Question: What could the diagnosis suggest?
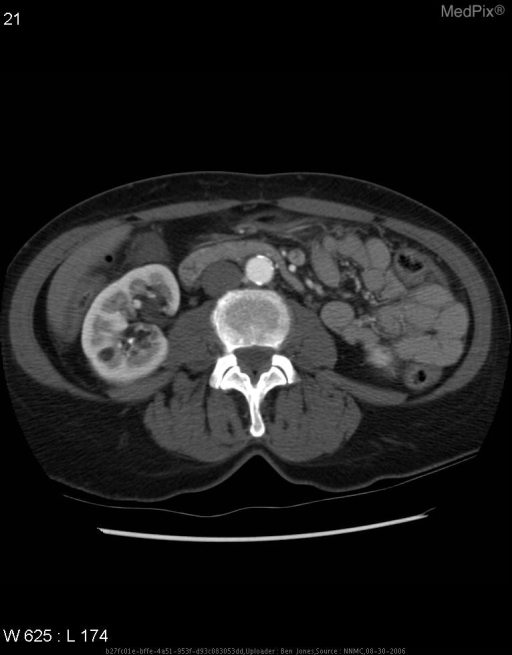
Answer: The possible diagnosis includes Renal cell carcinoma, Teratoma, Oncocytoma, Xanthogranulomatous pyelonephritis, Wilms tumor, Liposarcoma, Angiomyolipoma. (1).